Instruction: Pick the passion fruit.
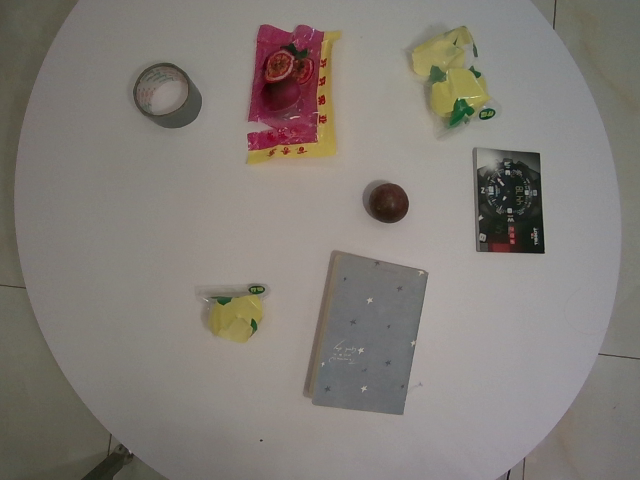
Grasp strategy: vertical